Question: How does the patient history play a role?
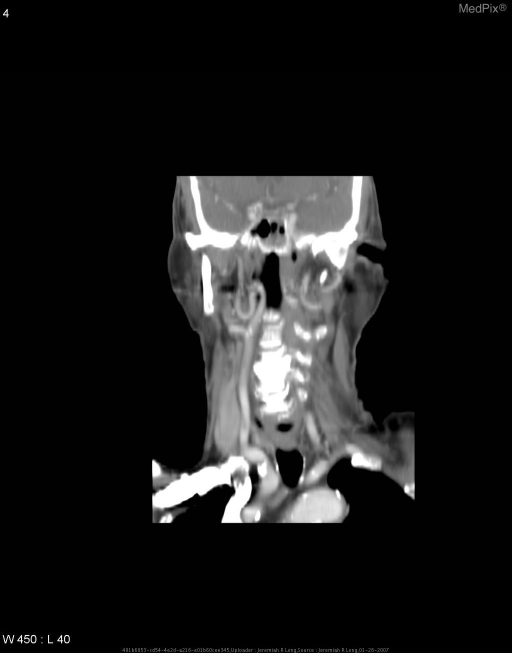
Answer: The patient's history of 84 year old male referred to otolaryngology clinic for a right tonsillar "mass." is key in understanding the case.